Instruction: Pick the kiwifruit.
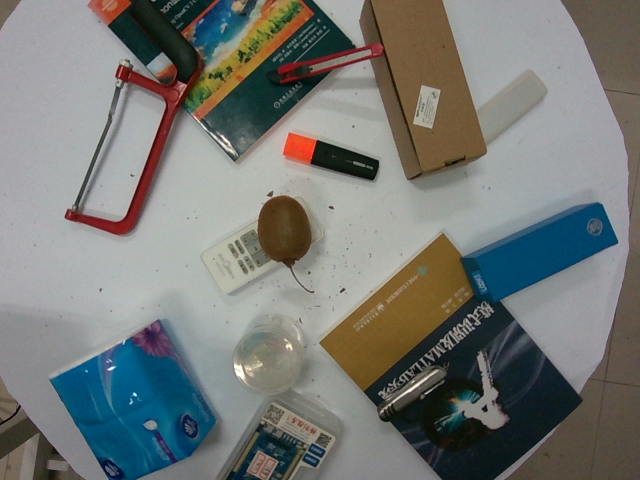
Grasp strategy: vertical